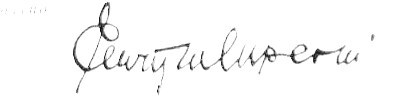
Signature of: enrique mosconi